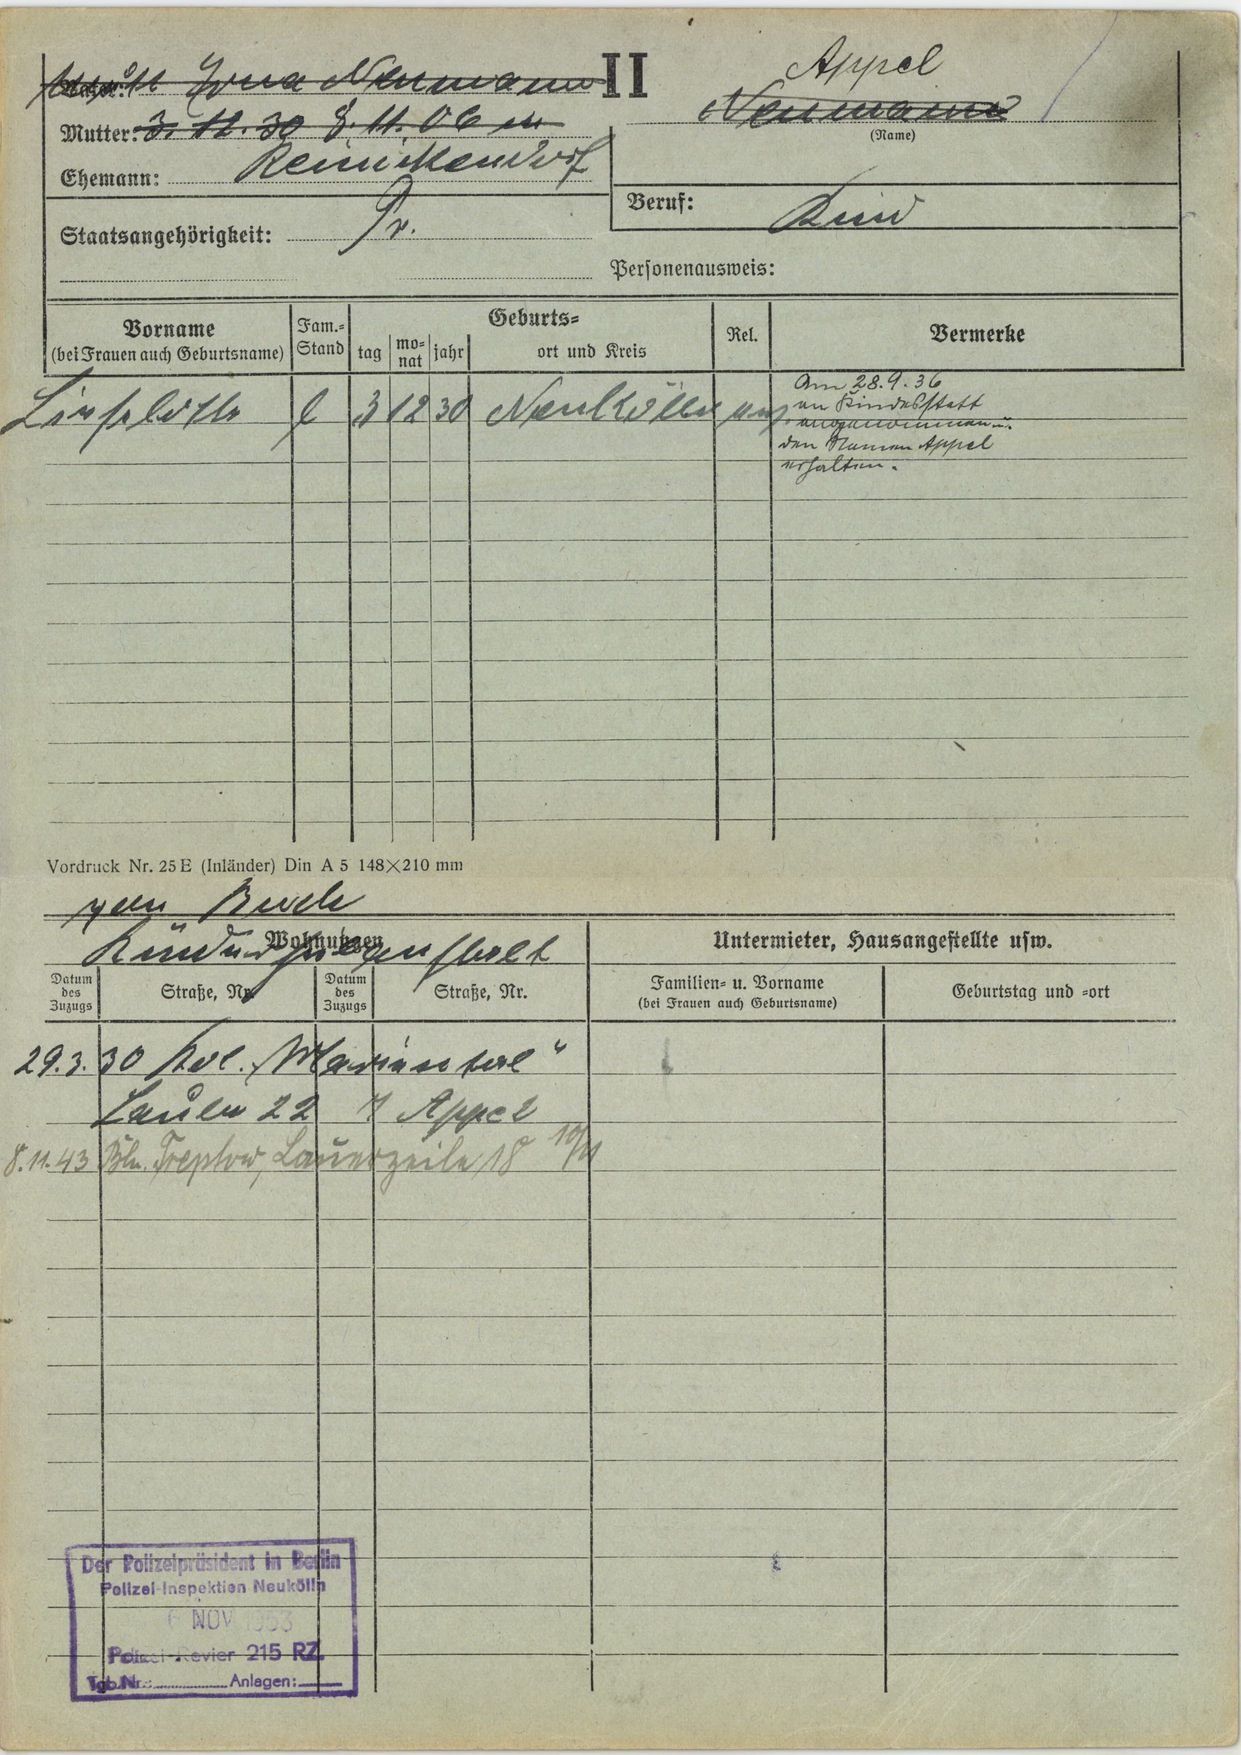
Appel
Neumann